Question: What is the main concern?
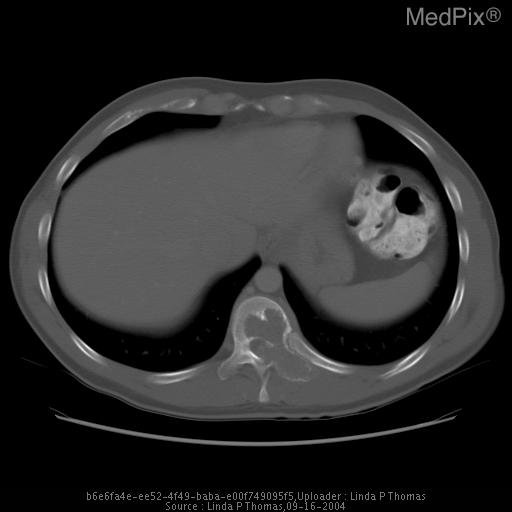
Answer: The findings suggest Plain film and CT: 6.1 x 2.2 cm expansile lytic lesion involving the left T11 vertebral body, pedicle, lamina and transverse process narrowing the spinal canal without associated soft tissue mass.
Bone scan: intense radiopharmaceutical uptake in the left T11 vertebral body and posterior elements correlating to the CT abnormality.. left T11 expansile lytic lesion involving the posterior vertebral body, pedicle, lamina, and transverse process narrowing the spinal canal.. The patient might have a history of 24 year-old male with back pain..